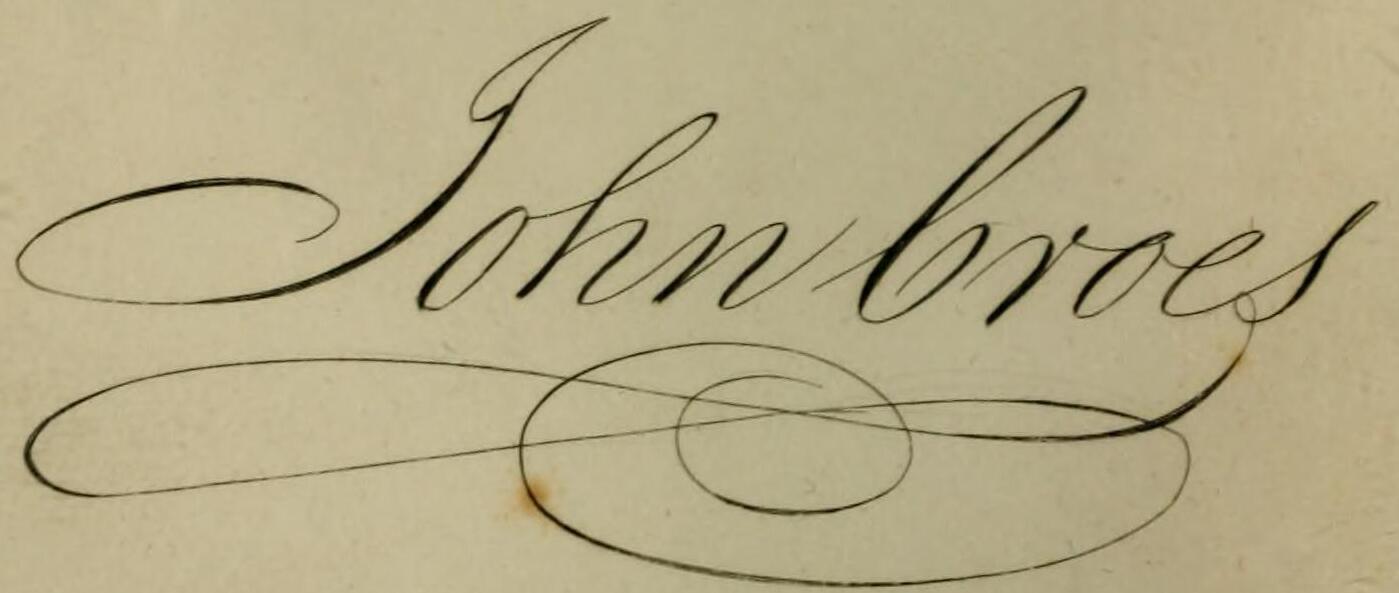
Signature of: john croes